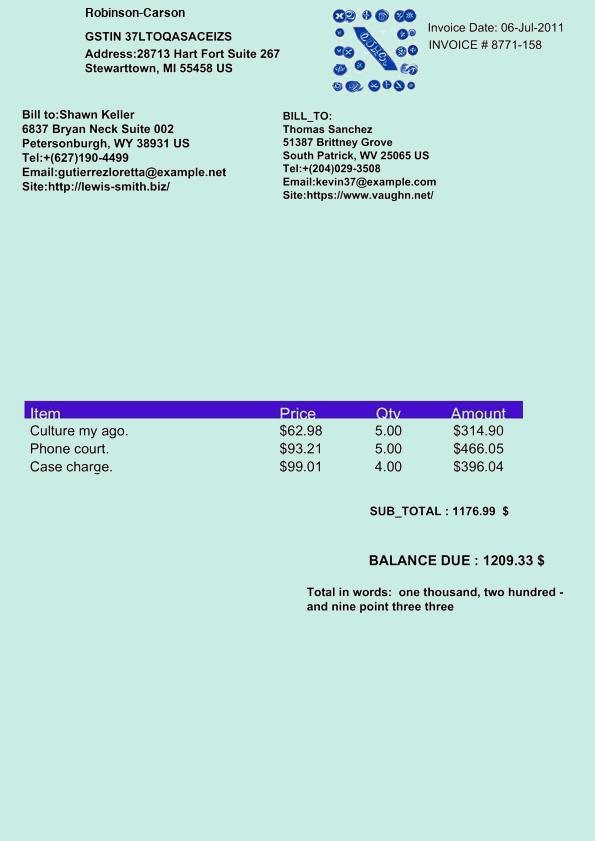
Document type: Invoice